Extract the amount written in words, the amount in digits, the name of the payee, the date on the cheque, and the bank's name from the image.
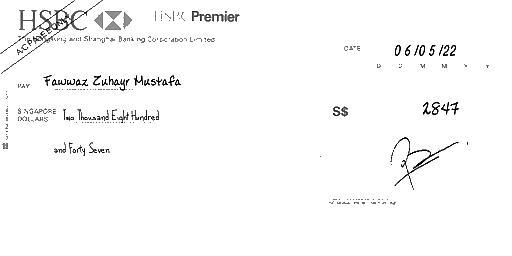
amt_in_words: Two Thousand Eight Hundred and Forty Seven
amt_in_figures: 2847
payee_name: Fawwaz Zuhayr Mustafa
bank_name: HSBC
cheque_date: 06/05/22